Question: What is the potential diagnosis?
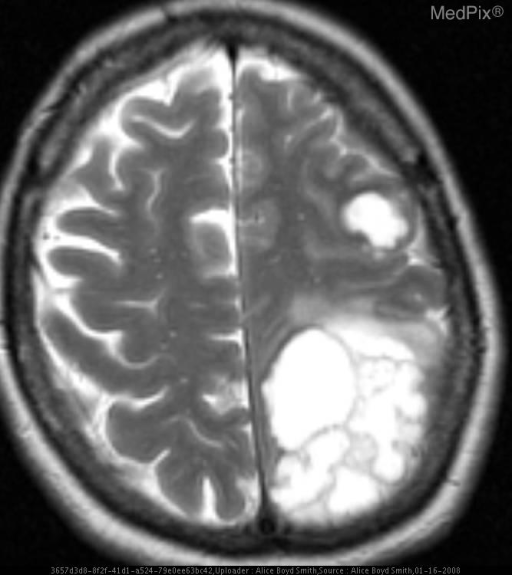
Answer: The possible diagnosis includes Given the marked hyperintensity on T2 and history of chondrosarcoma, this is the most likely diagnosis.  Metastases from other locations could also be in the differential..